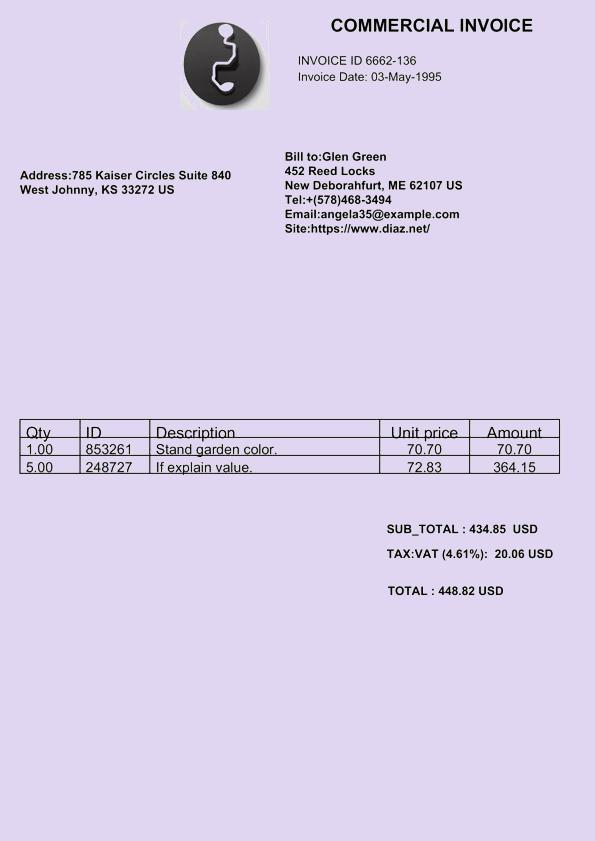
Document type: Invoice